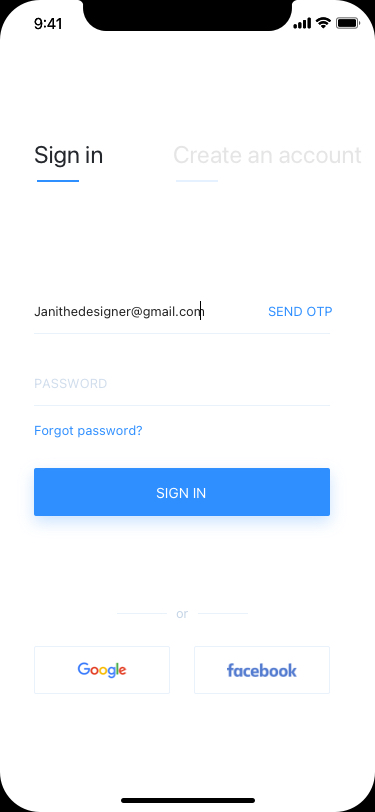
Text in this UI design:
Janithedesigner@gmail.com
Send OTP
Password
Forgot password?
or
Sign in
Create an account